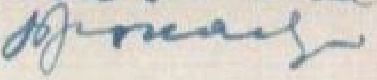
Signature of: vasily ivanovich prokaev